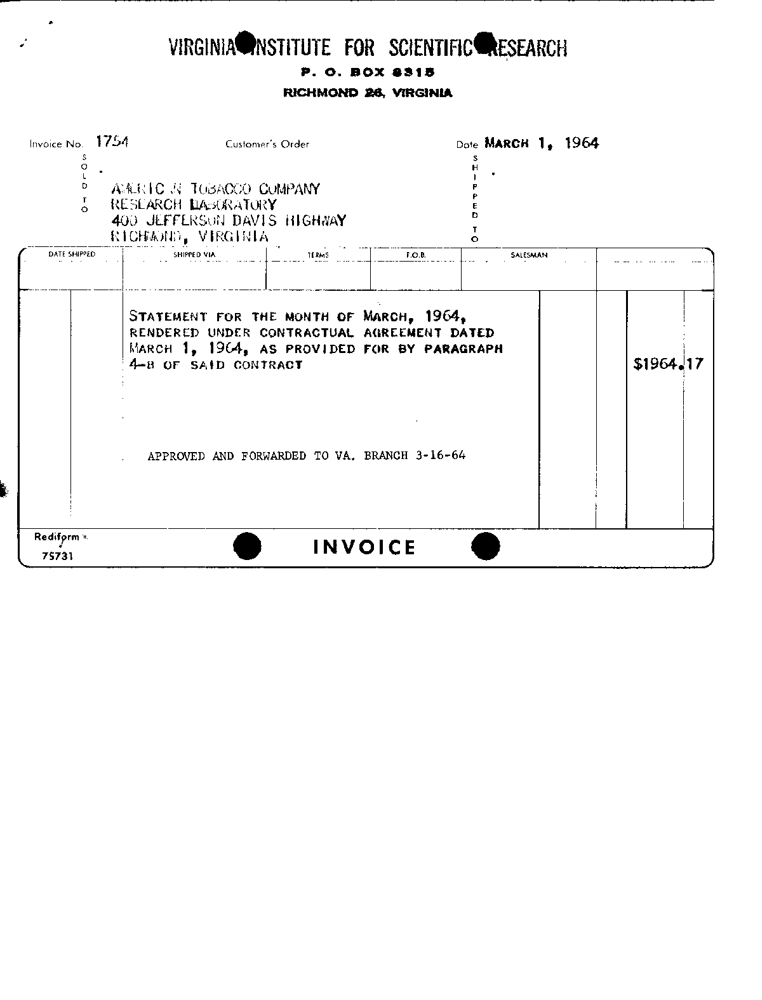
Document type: Invoice